Question: What is the suspected problem?
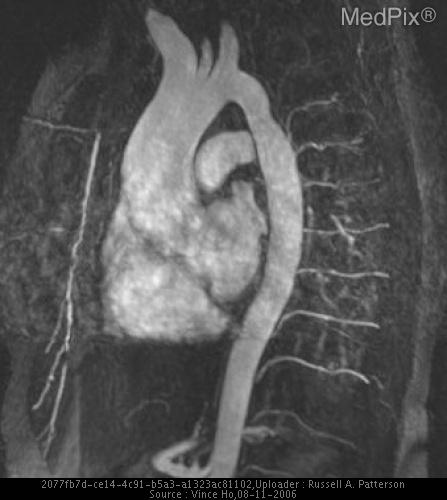
Answer: The findings suggest On axial (Figure A) and sagittal (Figure B) black blood DIR FSE images, the patient is noted to have a dilated ascending aorta, which measures approximately 48 mm in diameter. Steady state free precession is a relatively newer MR pulse sequence that provides good homogeneity of the bright blood pool signal and confirms the aortic dilatation noted on black blood images (Figures C and D).  On cine bright blood MR using fast gradient echo imaging, a distinctive systolic flow jet (Figure E, arrow) is noted which arises from the posterior aortic valve into the ascending aorta. This moderate to large jet is consistent with moderate to severe aortic stenosis.  No diastolic jet to suggest aortic insufficiency was seen (not shown).  On cine bright blood phase contrast imaging at the level of the aortic valve, the aortic valve orifice is noted to be lens shaped (Figure F, arrowheads).  Contrast-enhanced three-dimensional MRA (Figure G) confirmed the dilated ascending aortic root and absence of an aortic dissection or coarctation.. Figure G. Oblique axial SSFP Figure G.  Contrast-enhanced three-dimensional MRA, performed during the arterial phase of a 0.2 mmol/kg dose of a Gadolinium-chelate contrast bolus injection administered via a right antecubital vein at 2 mL/sec, demonstrates a dilated ascending aorta but no evidence of intimal tear.  Note that there is suggestion of an aortic narrowing of the distal arch.  However, there was no flow jet seen across the region on cine bright blood imaging (Figures D and E) or dilated collateral vessels—features that would invariably be present if there was a hemodynamically significant coarctation of the aorta.. The patient might have a history of 38-year-old man with heart murmur on physical exam..